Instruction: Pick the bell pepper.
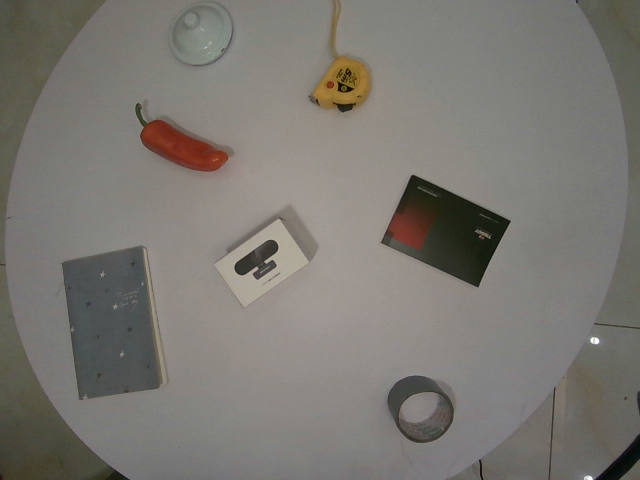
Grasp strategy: vertical